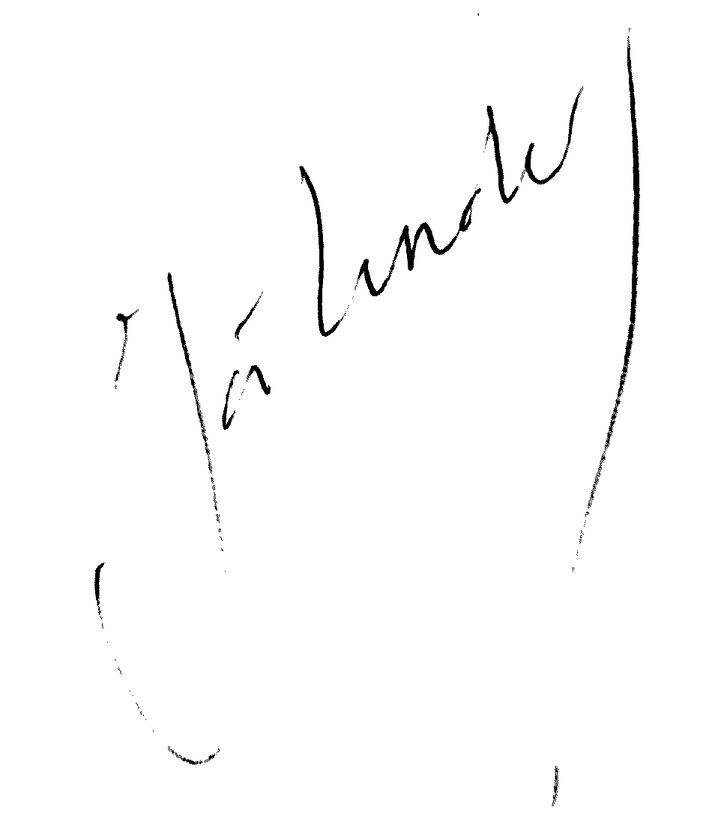
Signature of: joë nordmann